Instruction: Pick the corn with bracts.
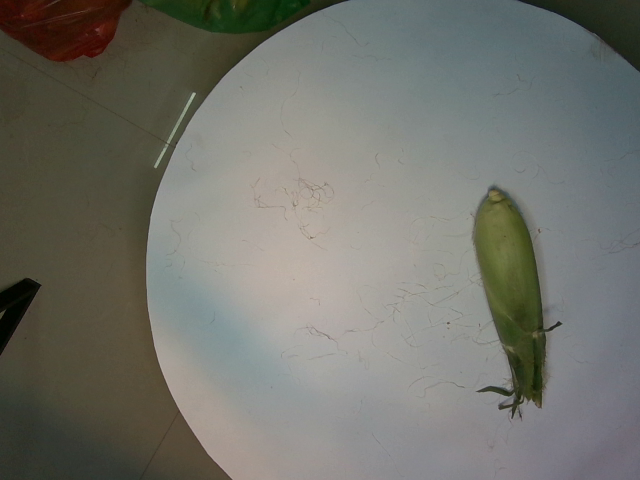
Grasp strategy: vertical